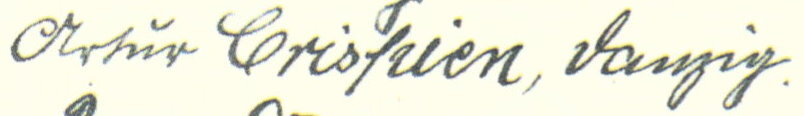
Signature of: arthur crispien